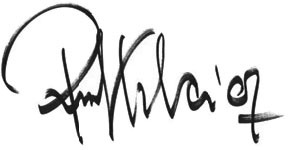
Signature of: petr kolář